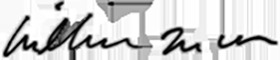
Signature of: william trevor